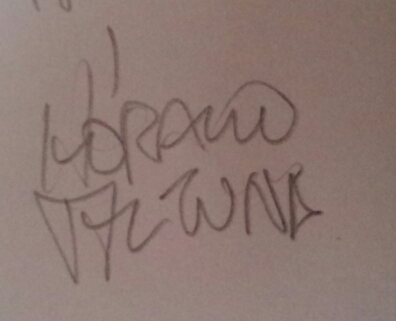
Signature of: horacio altuna